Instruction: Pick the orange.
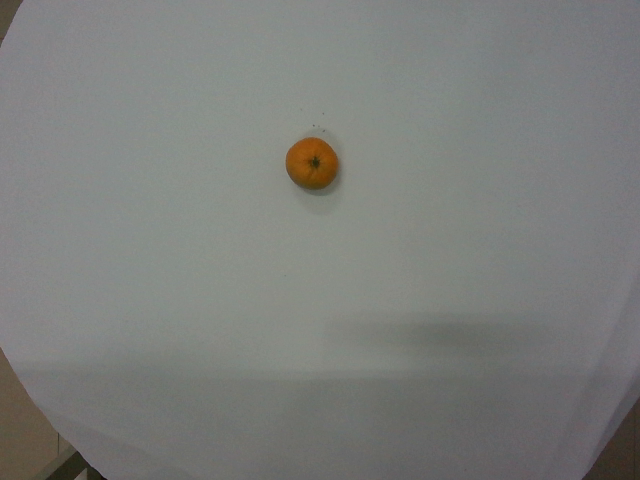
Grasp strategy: vertical